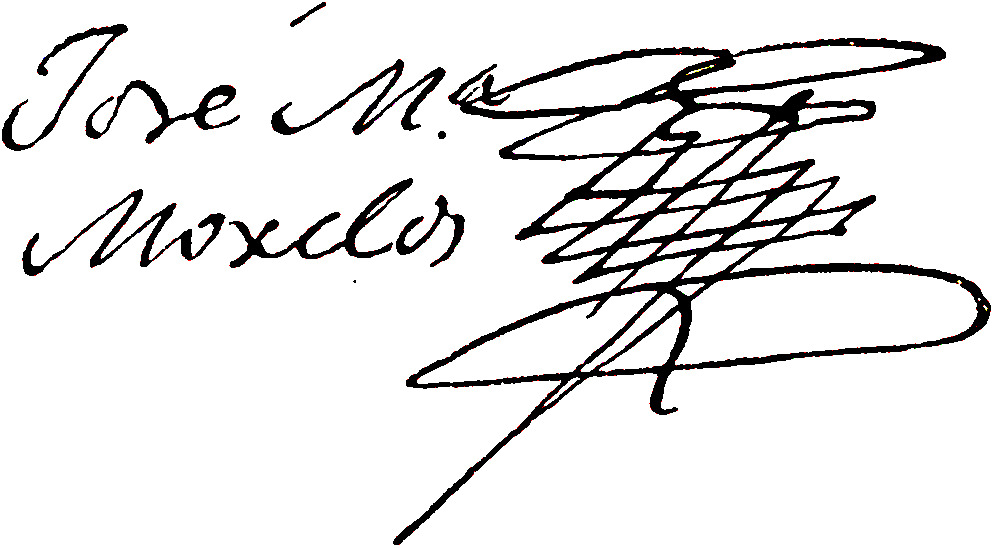
Signature of: josé maría morelos